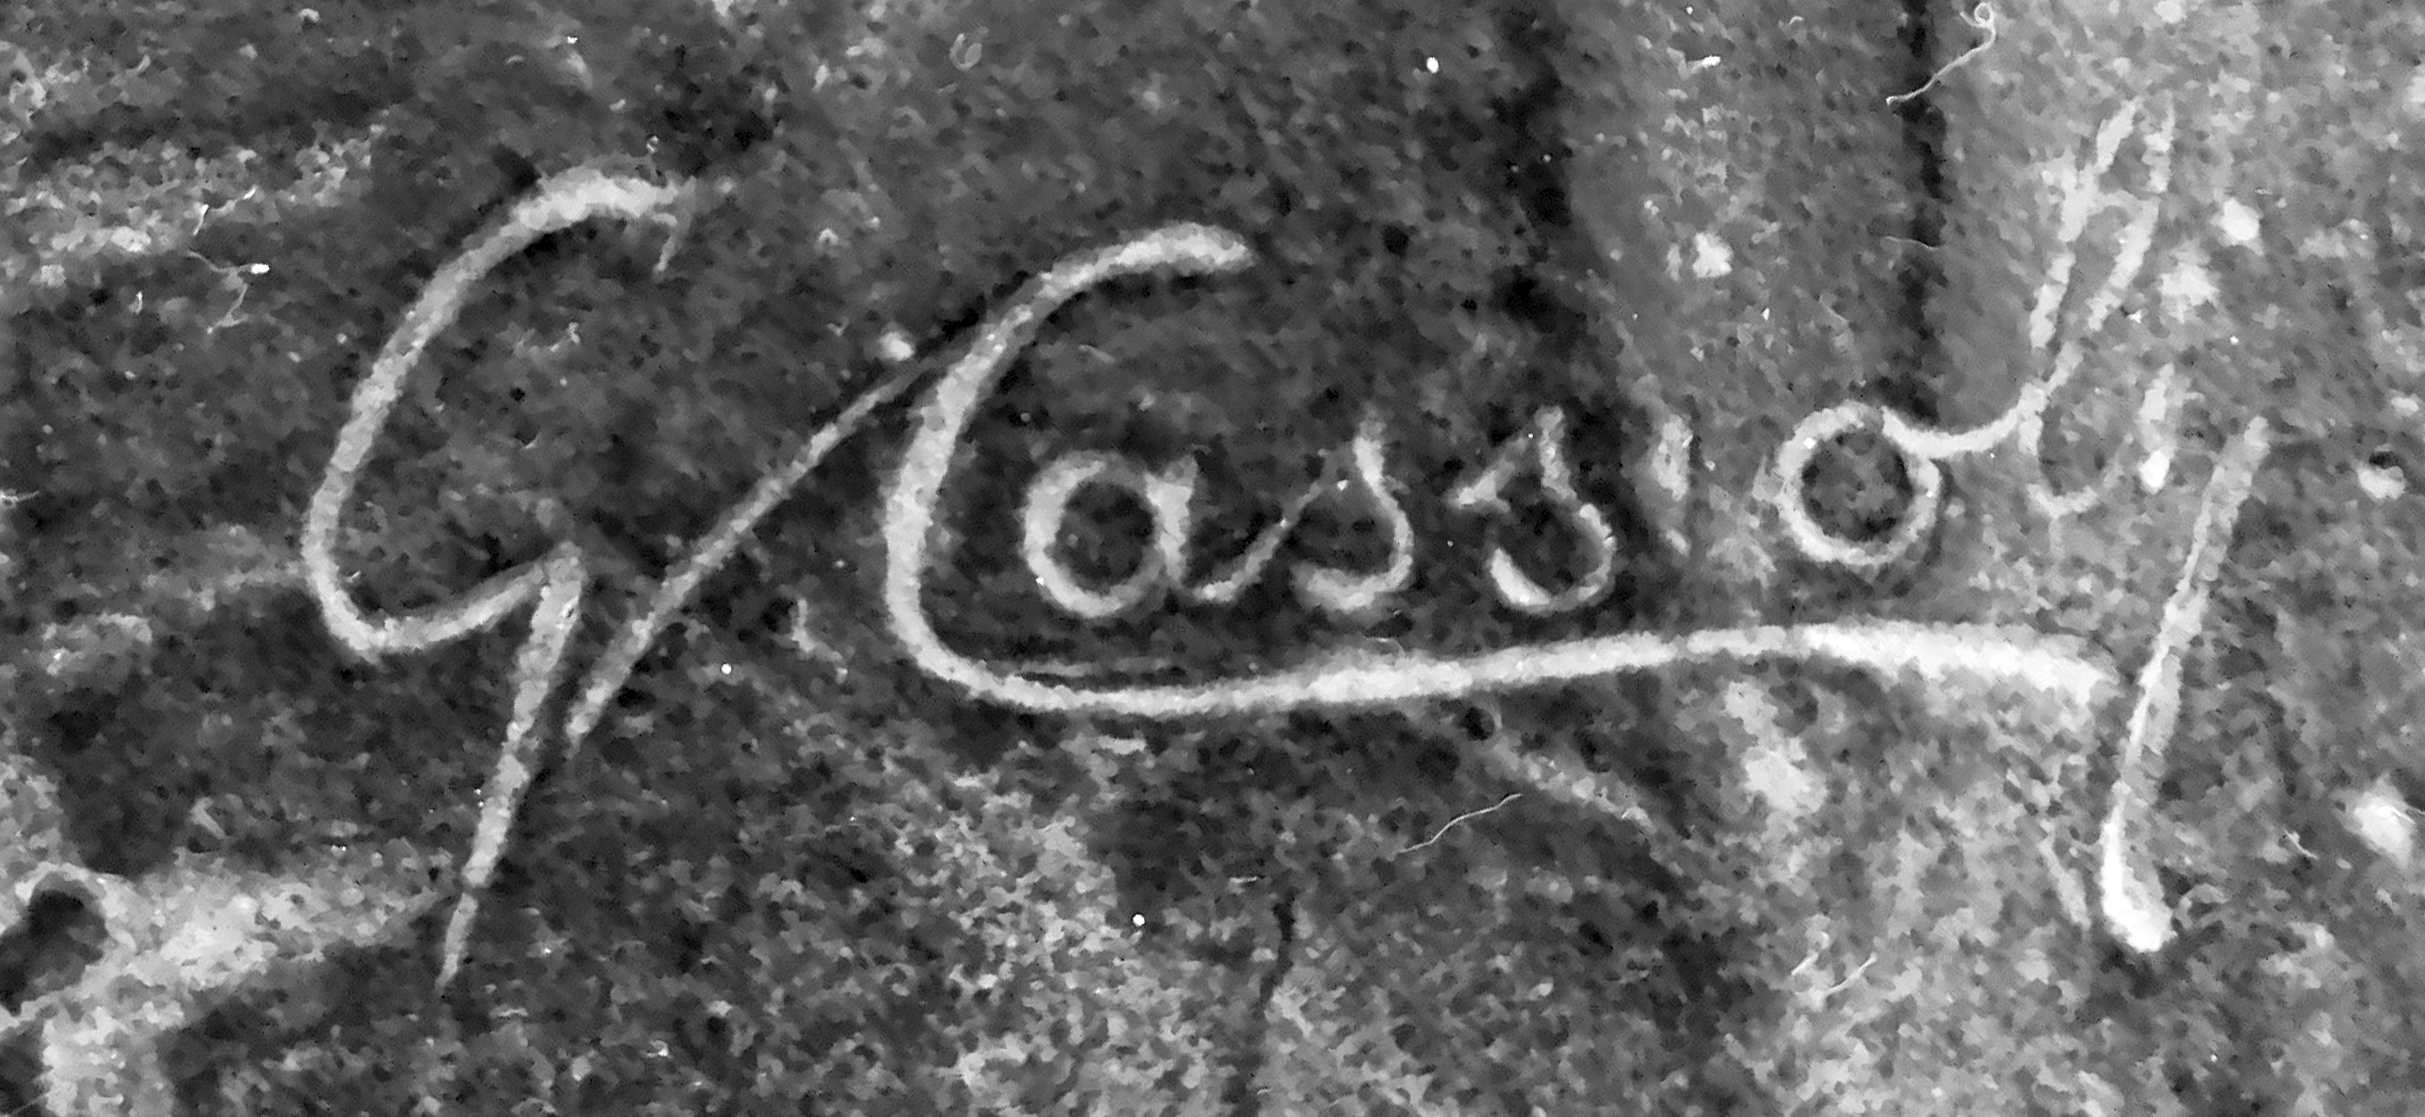
Signature of: giuseppe cassioli